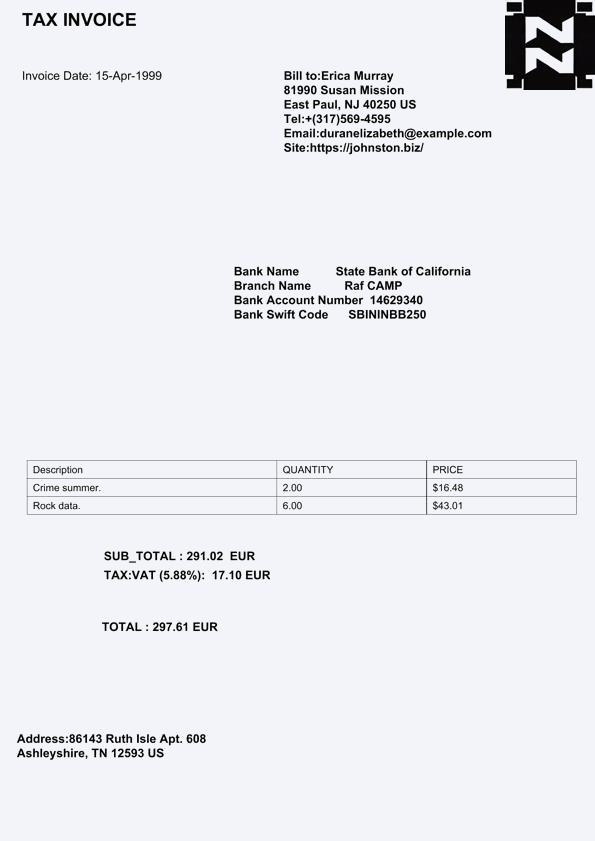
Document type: Invoice